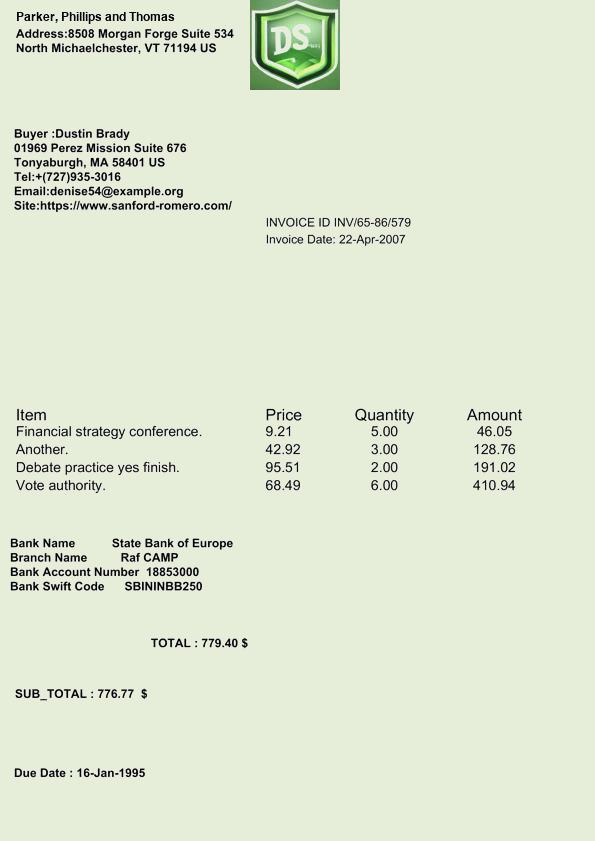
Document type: Invoice